Question: What jurisdiction, city, or county is the document associated with?
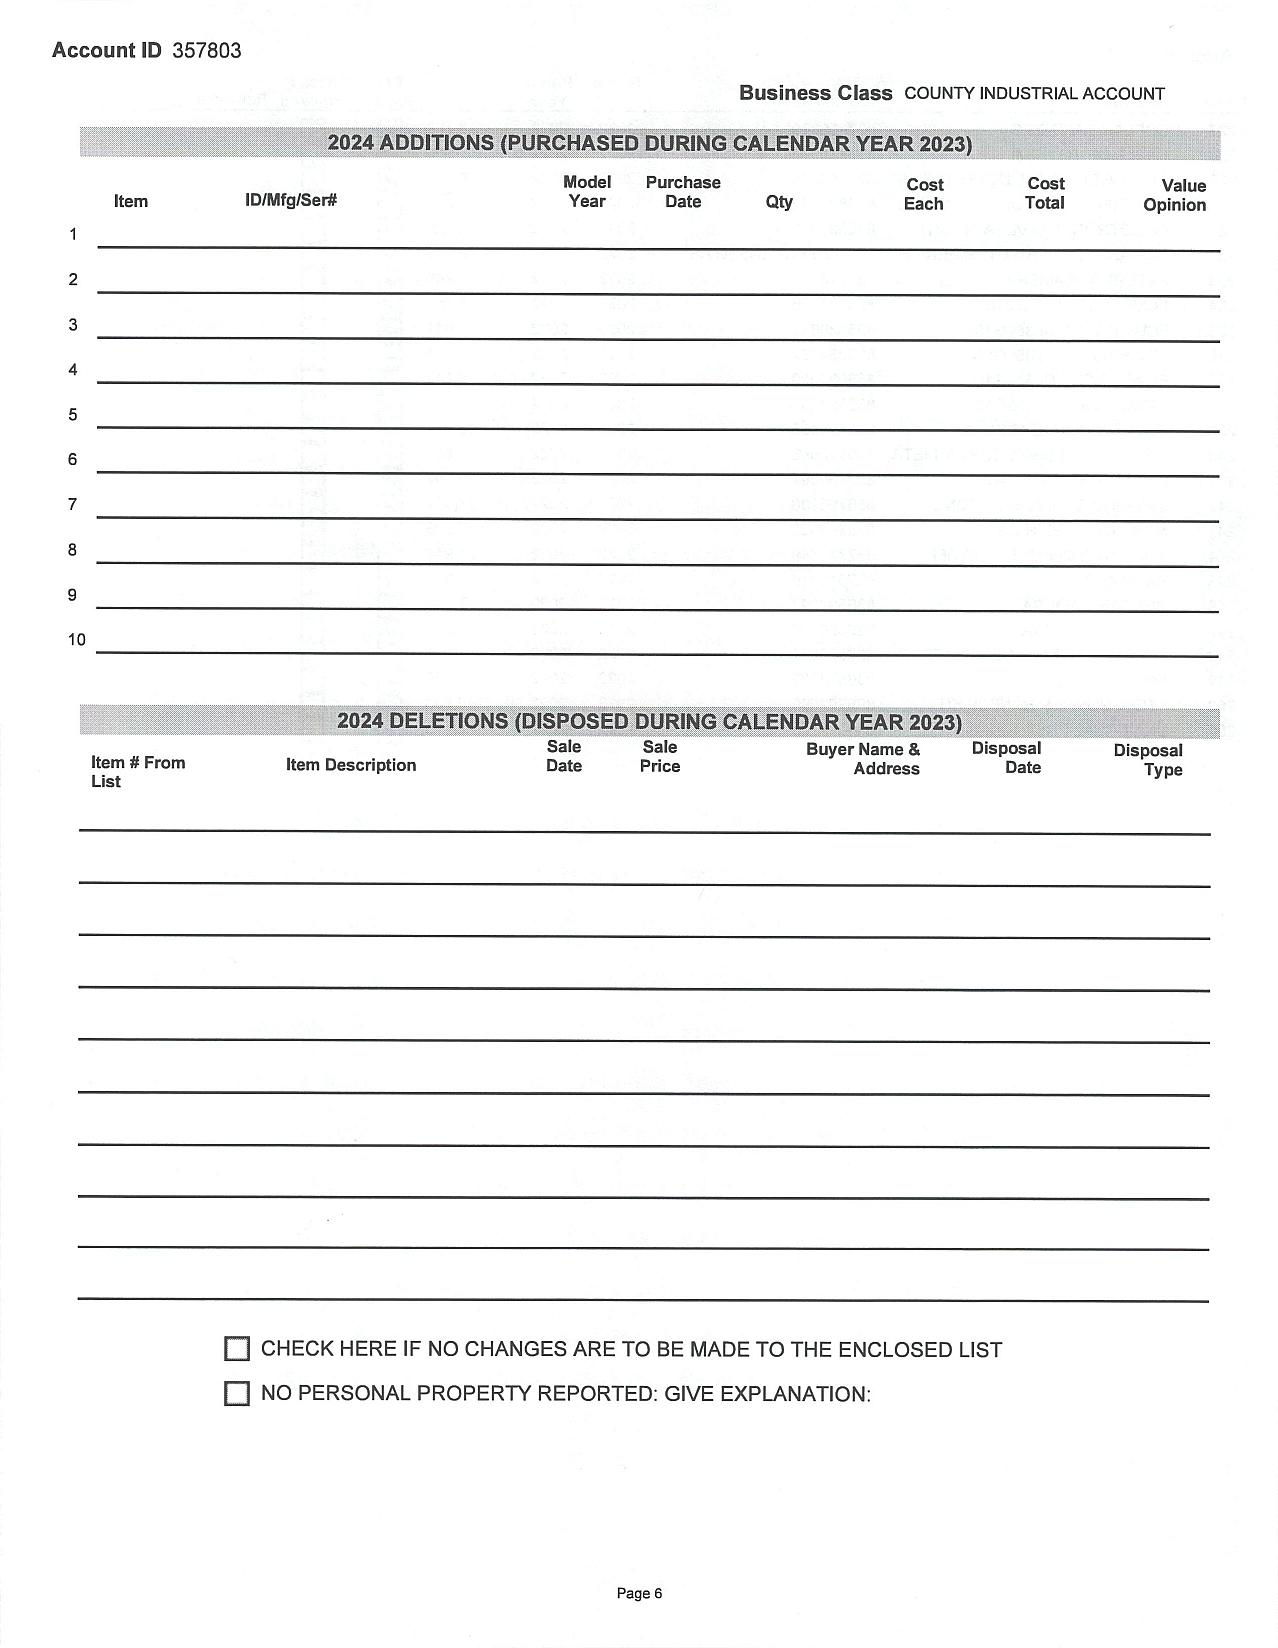
Answer: "COUNTY INDUSTRIAL ACCOUNT"